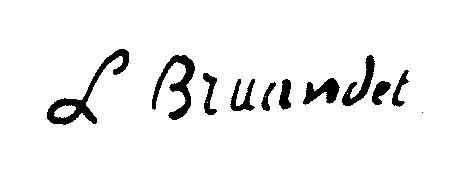
Signature of: lazare bruandet